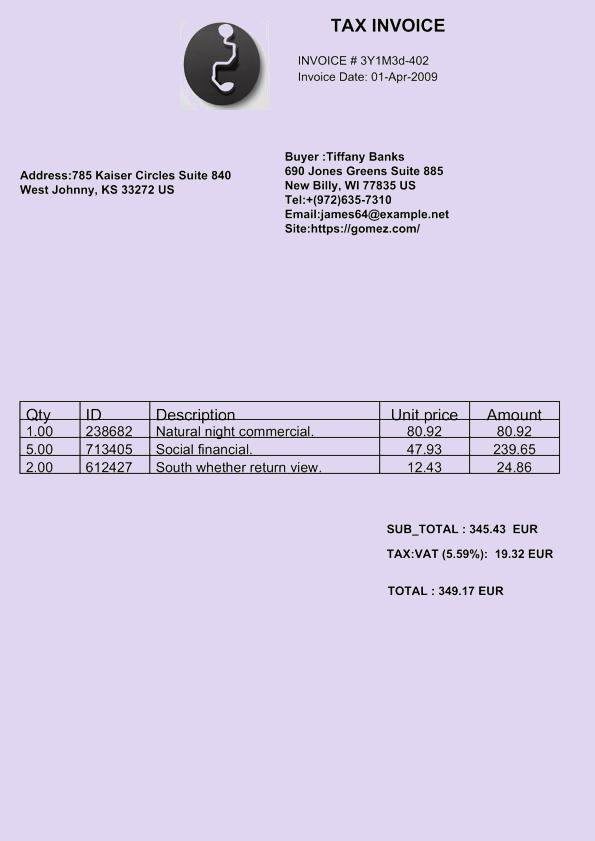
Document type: Invoice